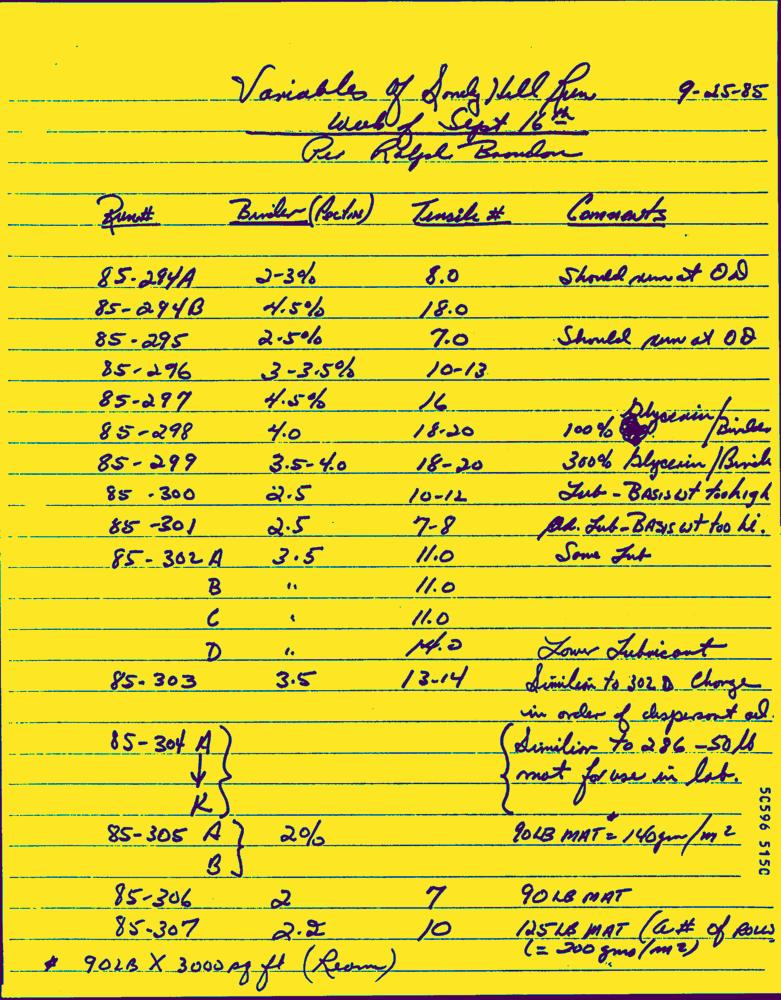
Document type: Hand-Written